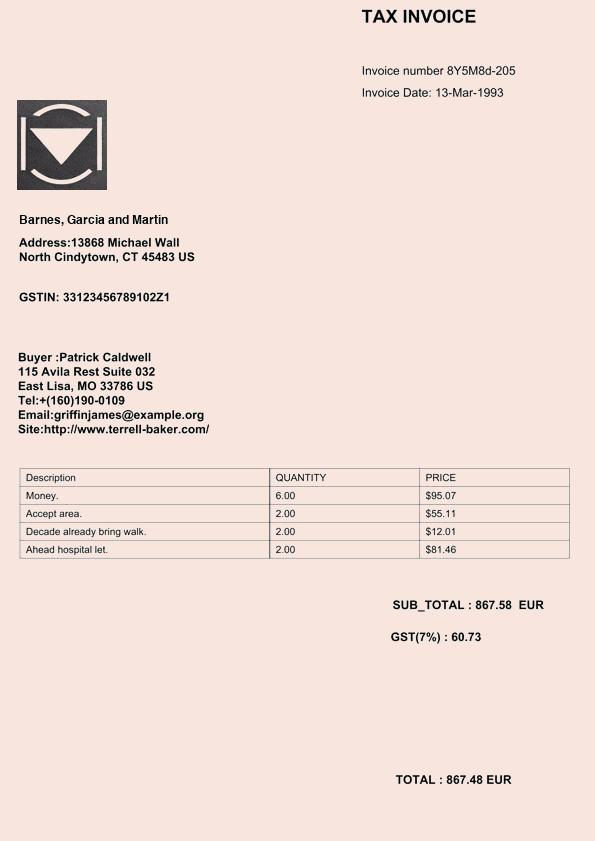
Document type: Invoice